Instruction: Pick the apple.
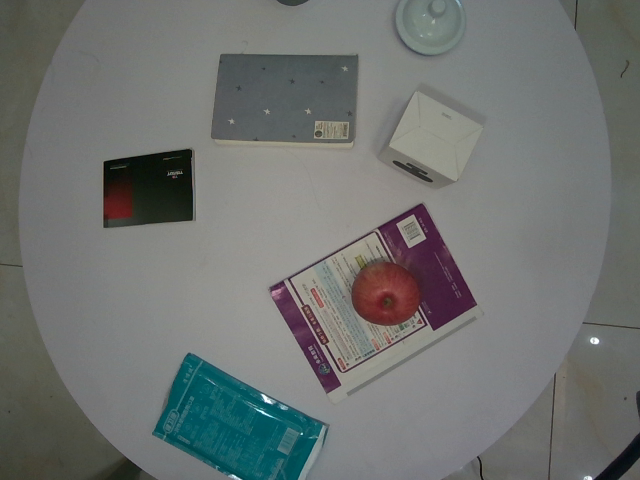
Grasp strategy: vertical